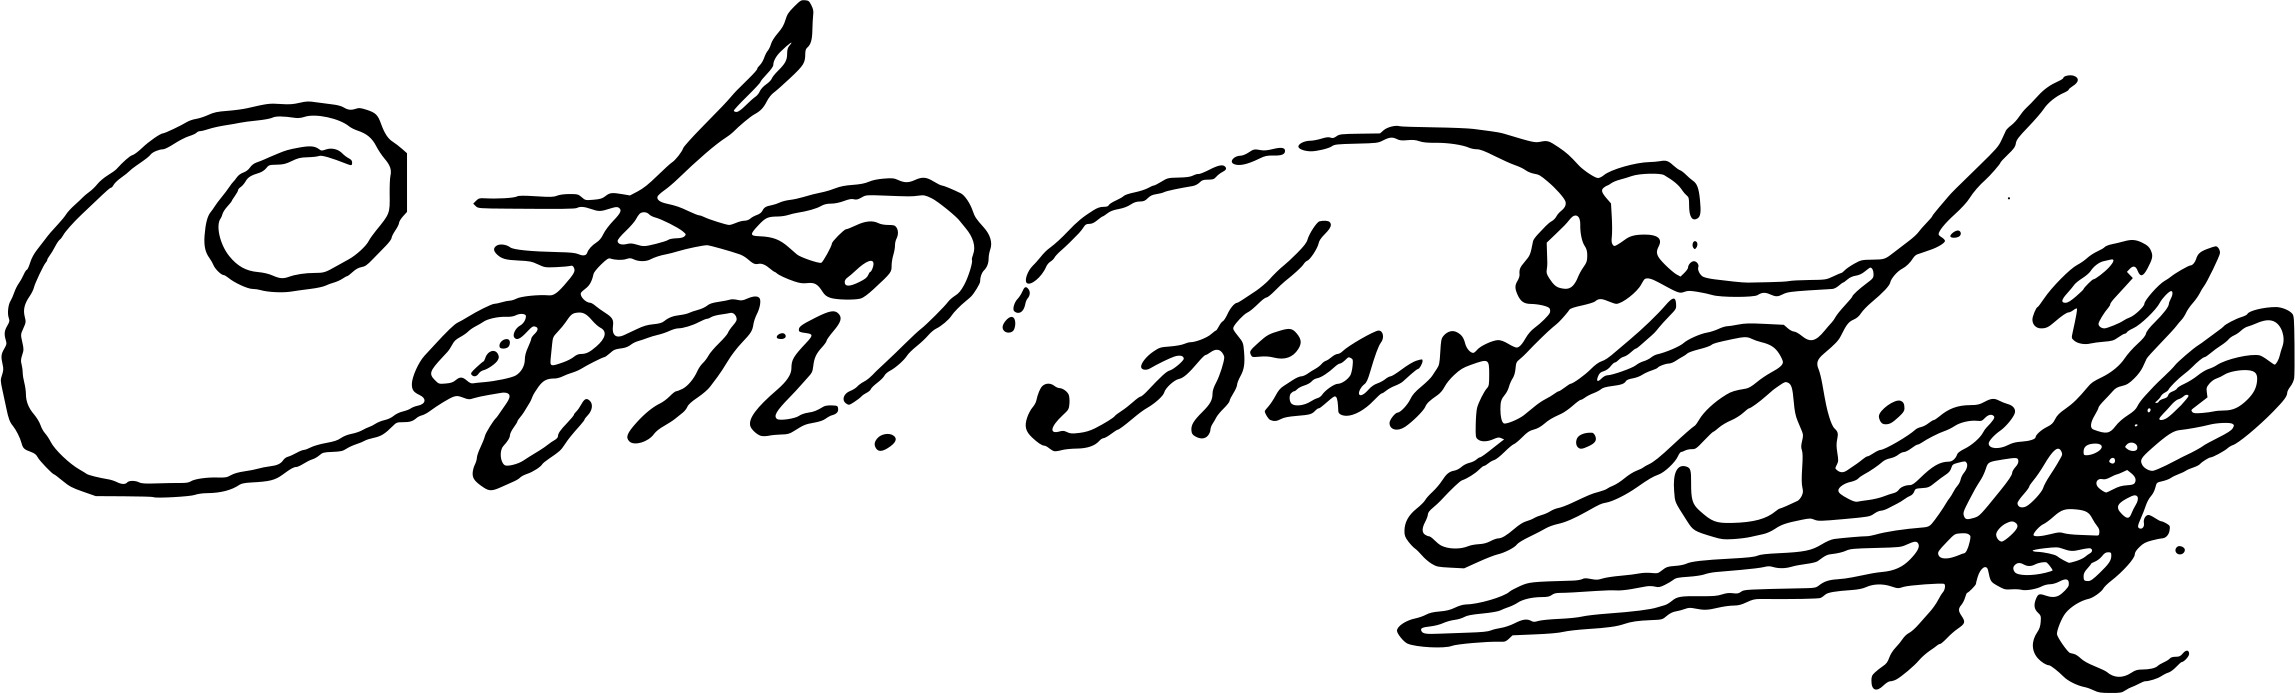
Signature of: aleijadinho